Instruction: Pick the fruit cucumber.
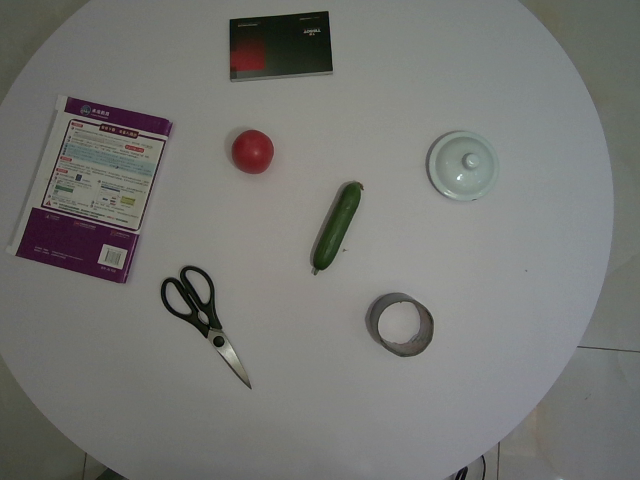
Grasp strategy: vertical